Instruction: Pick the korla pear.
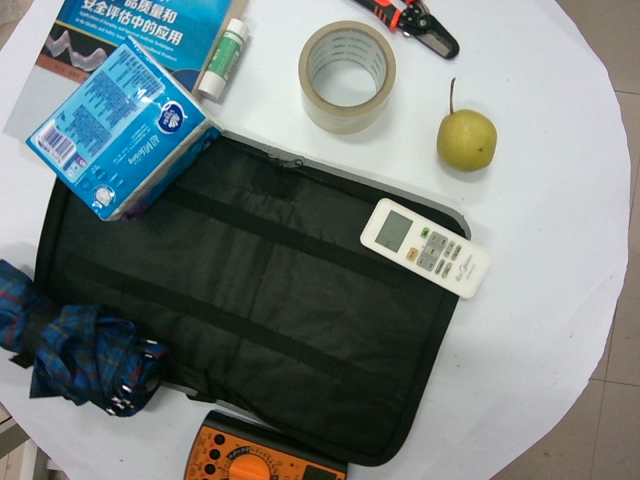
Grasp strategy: vertical